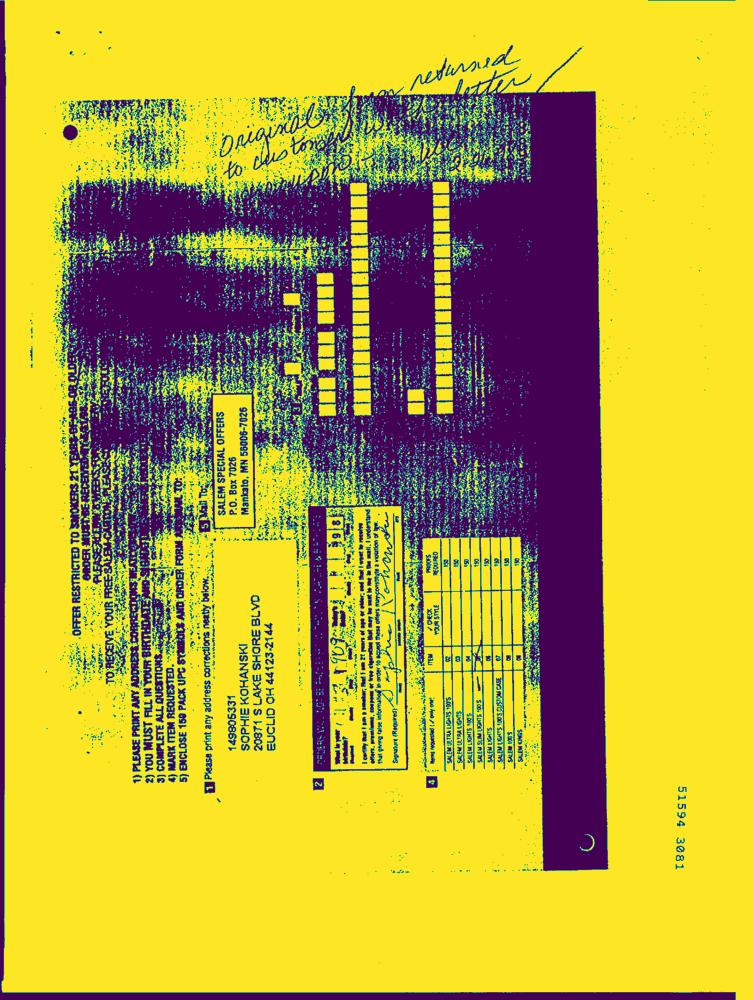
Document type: Hand-Written